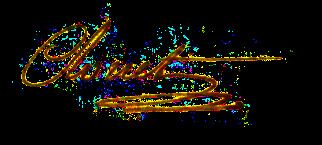
Signature of: jean françois clouet